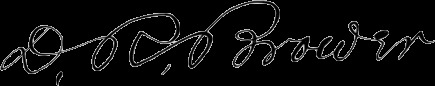
Signature of: daniel roberts brower